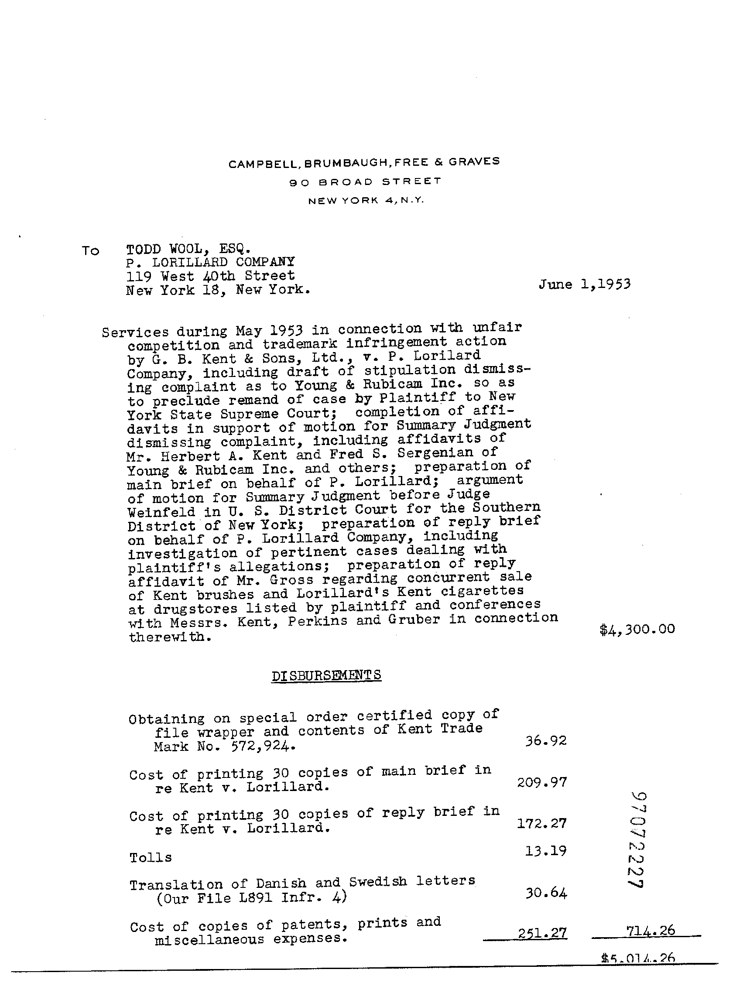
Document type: Invoice